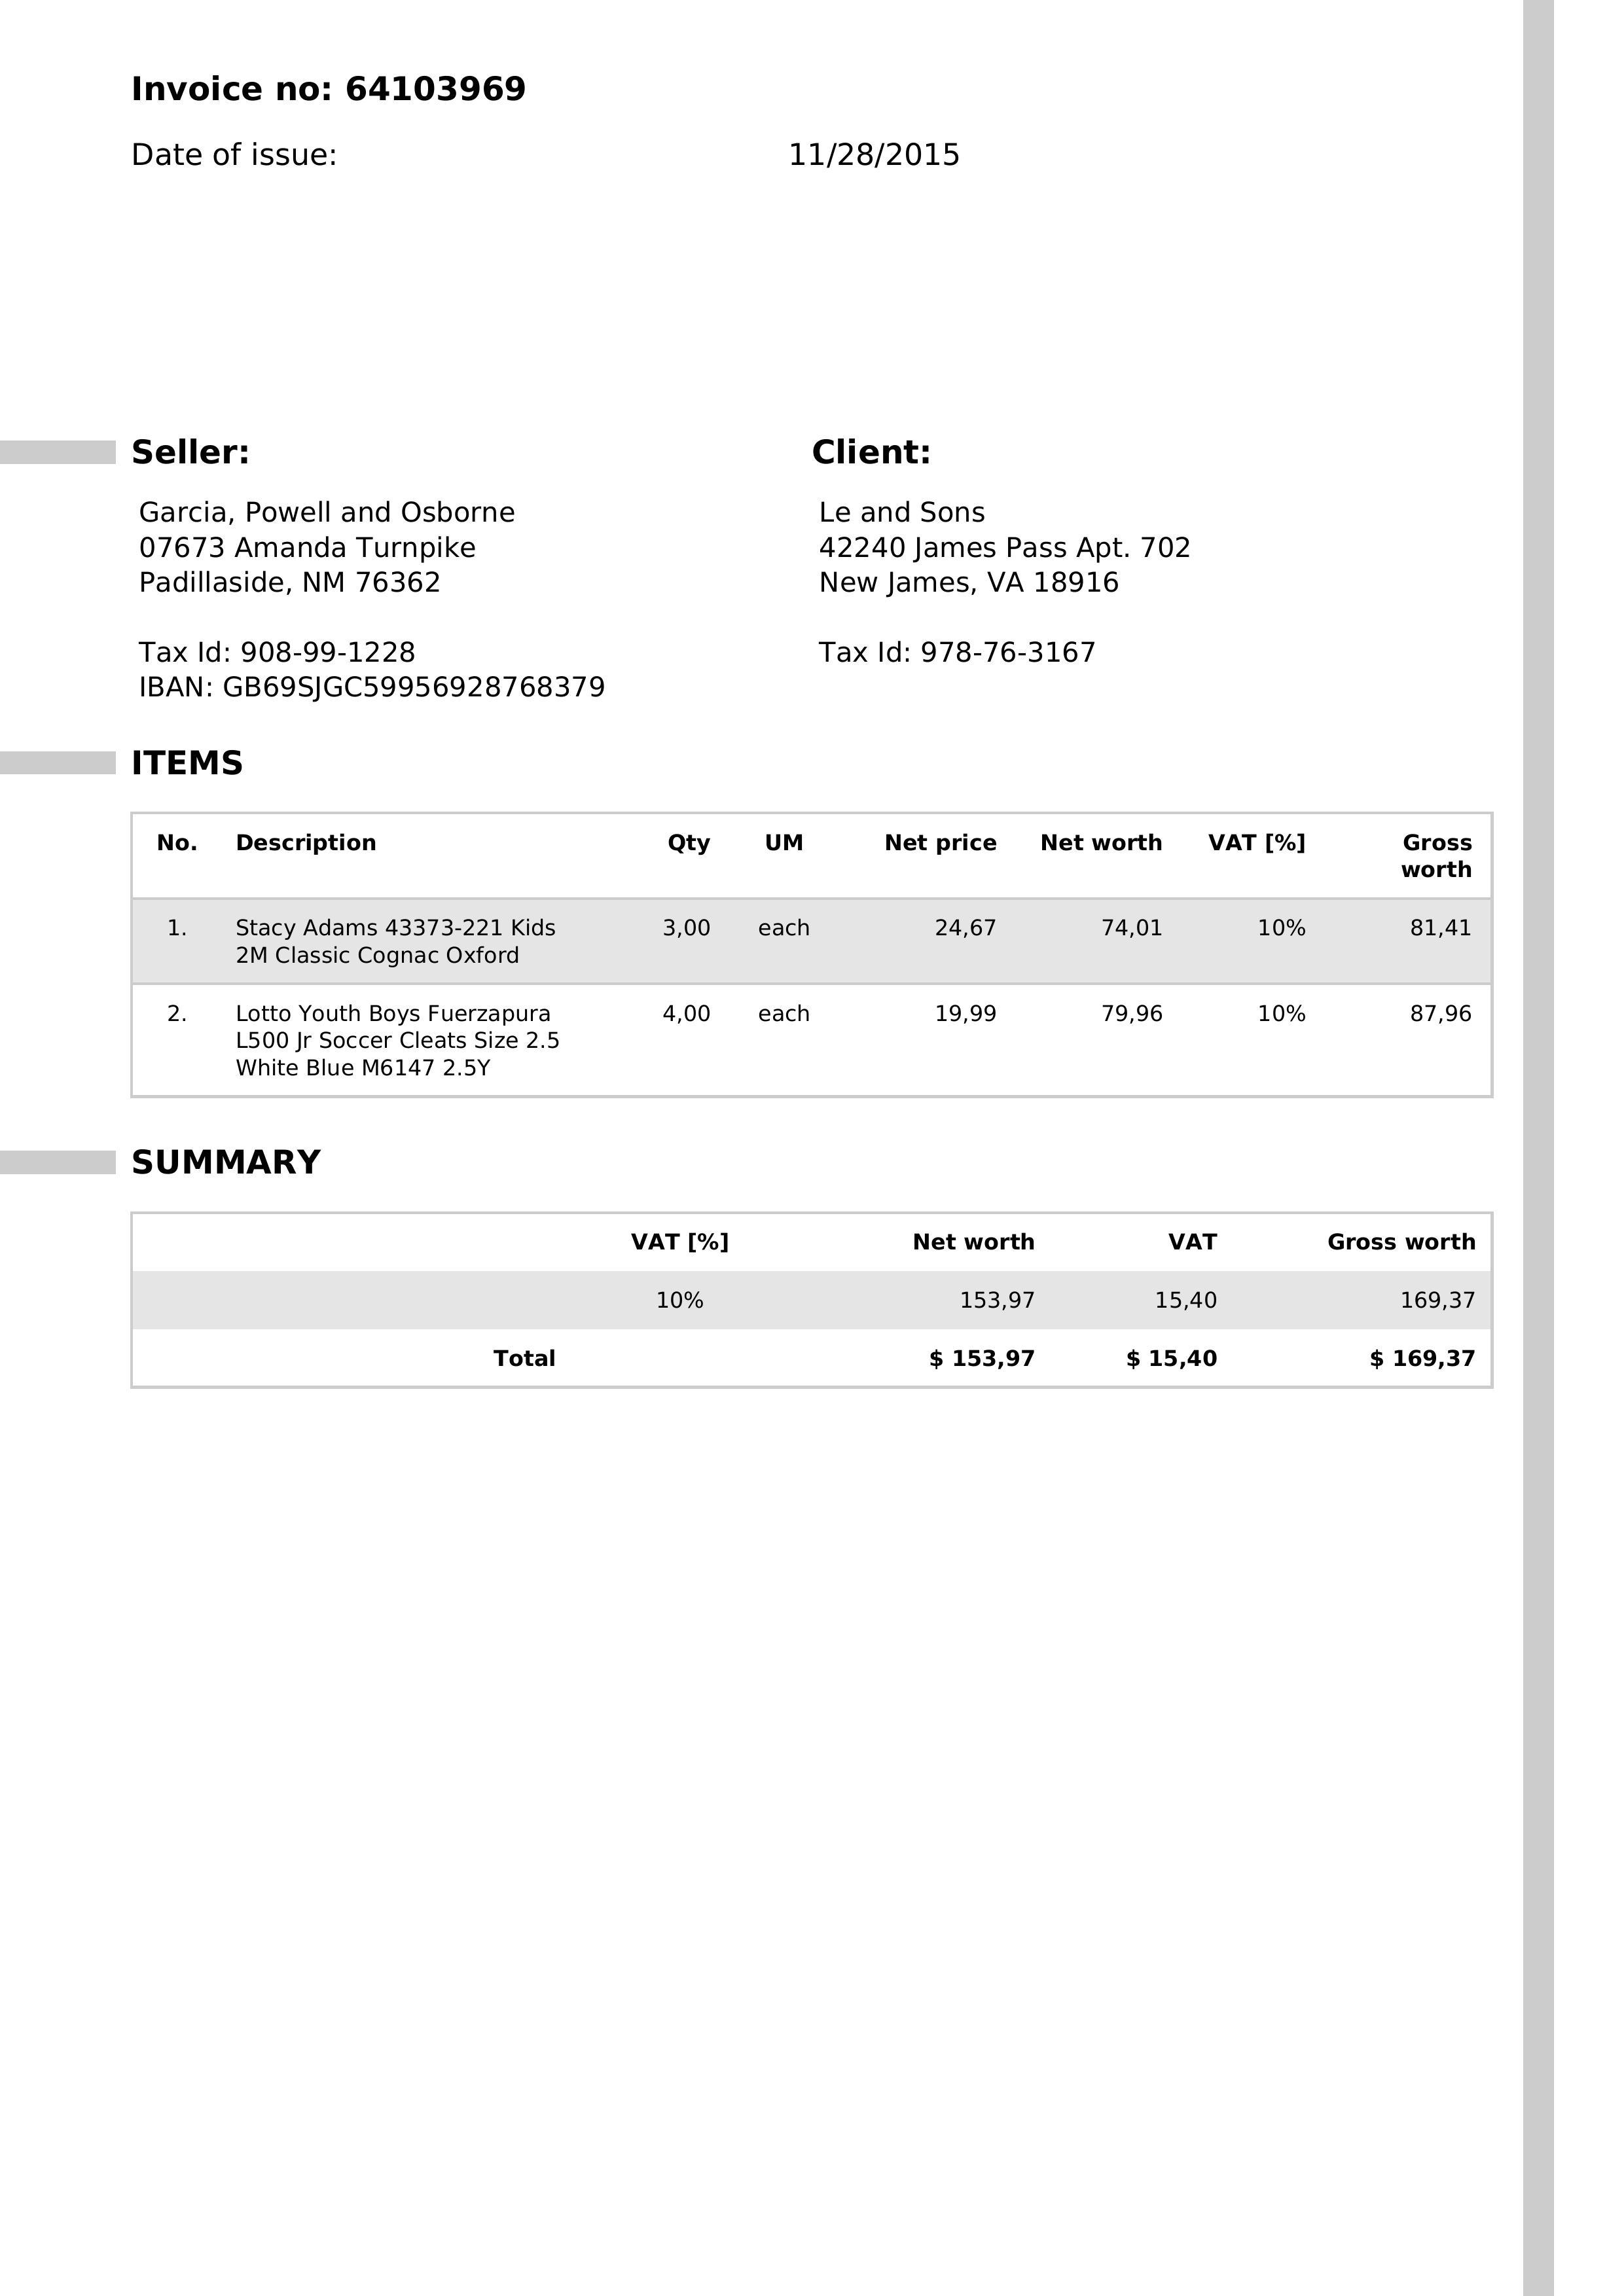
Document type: Invoice